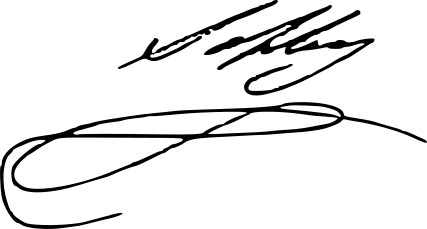
Signature of: princess sophia of the united kingdom